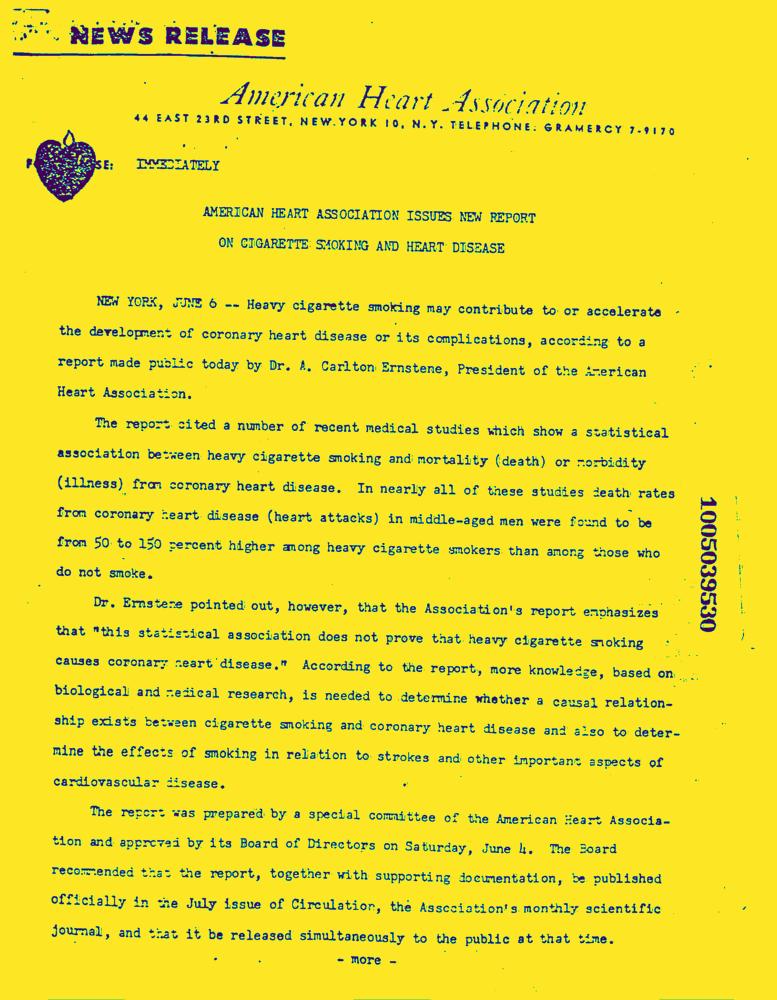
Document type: News-Article